Question: What is the earliest payment due date mentioned in the document?
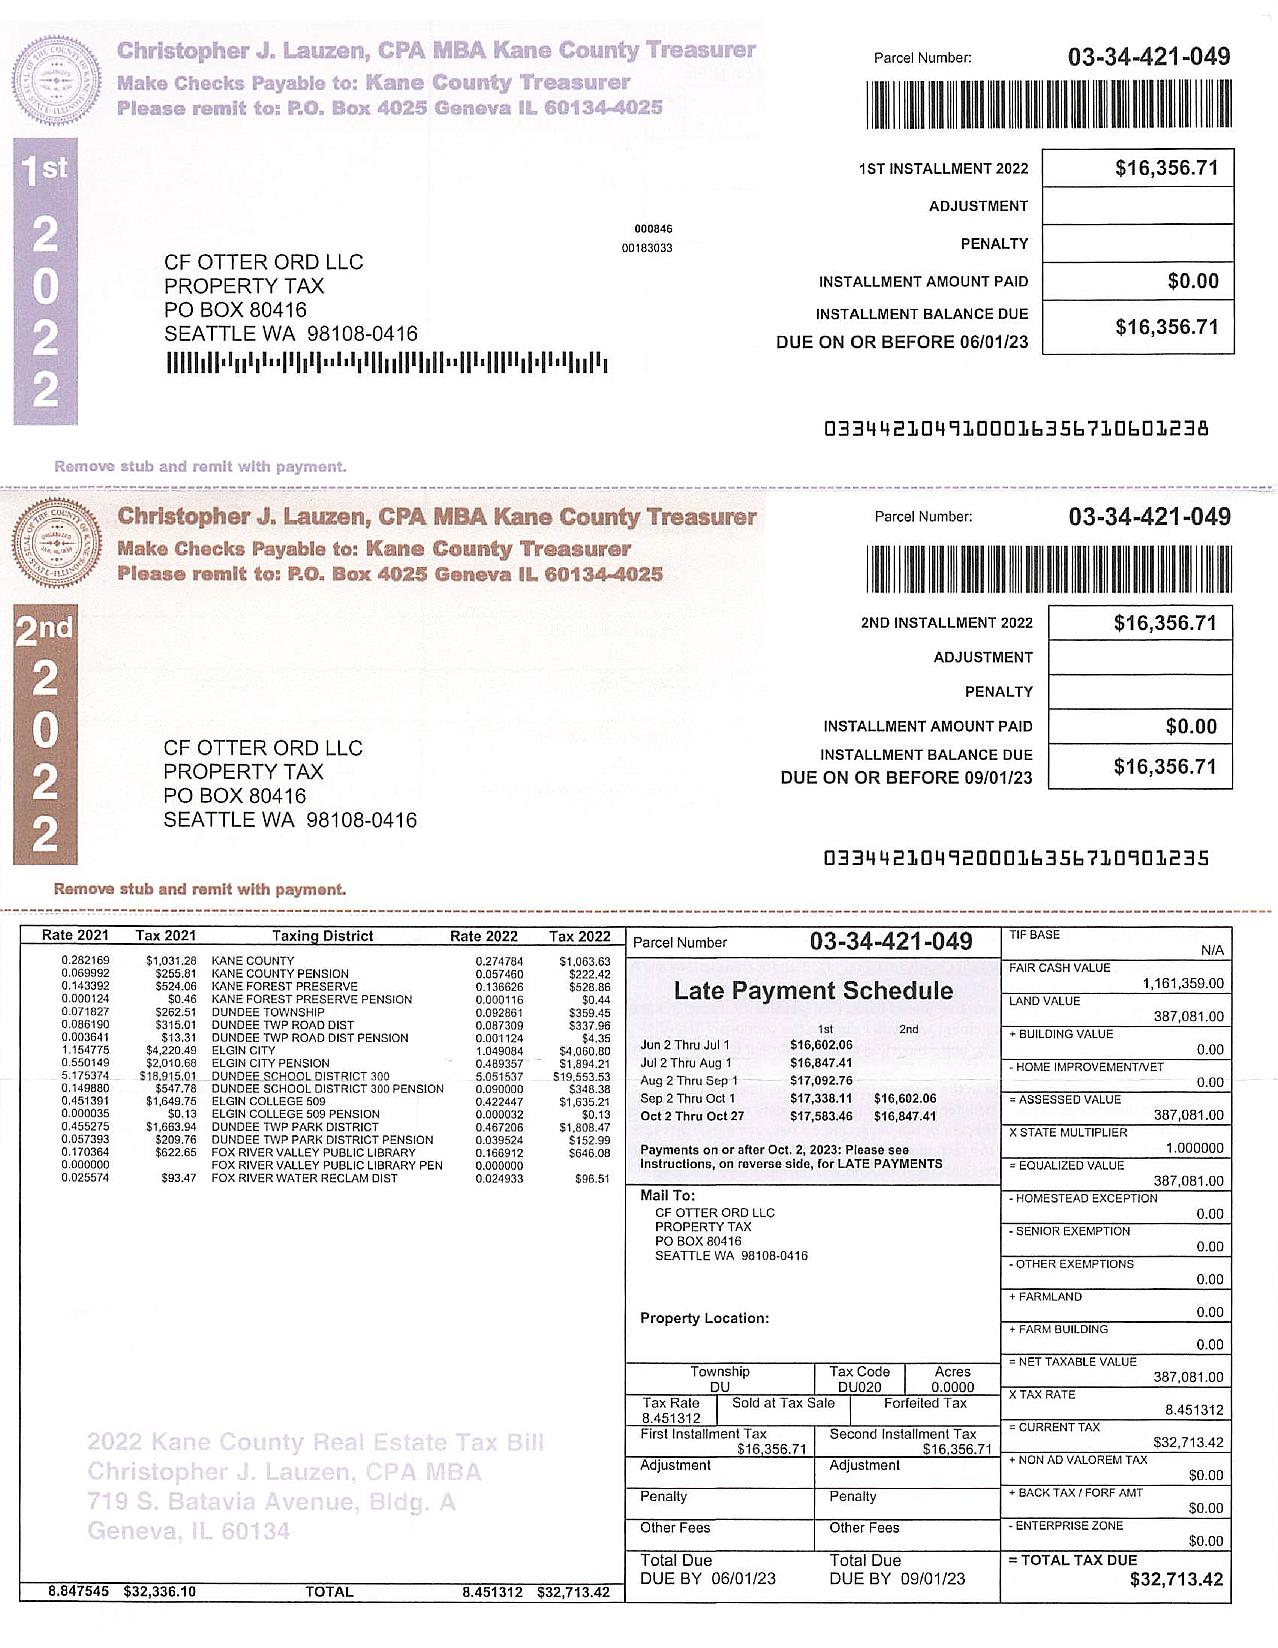
Answer: "6/1/23"